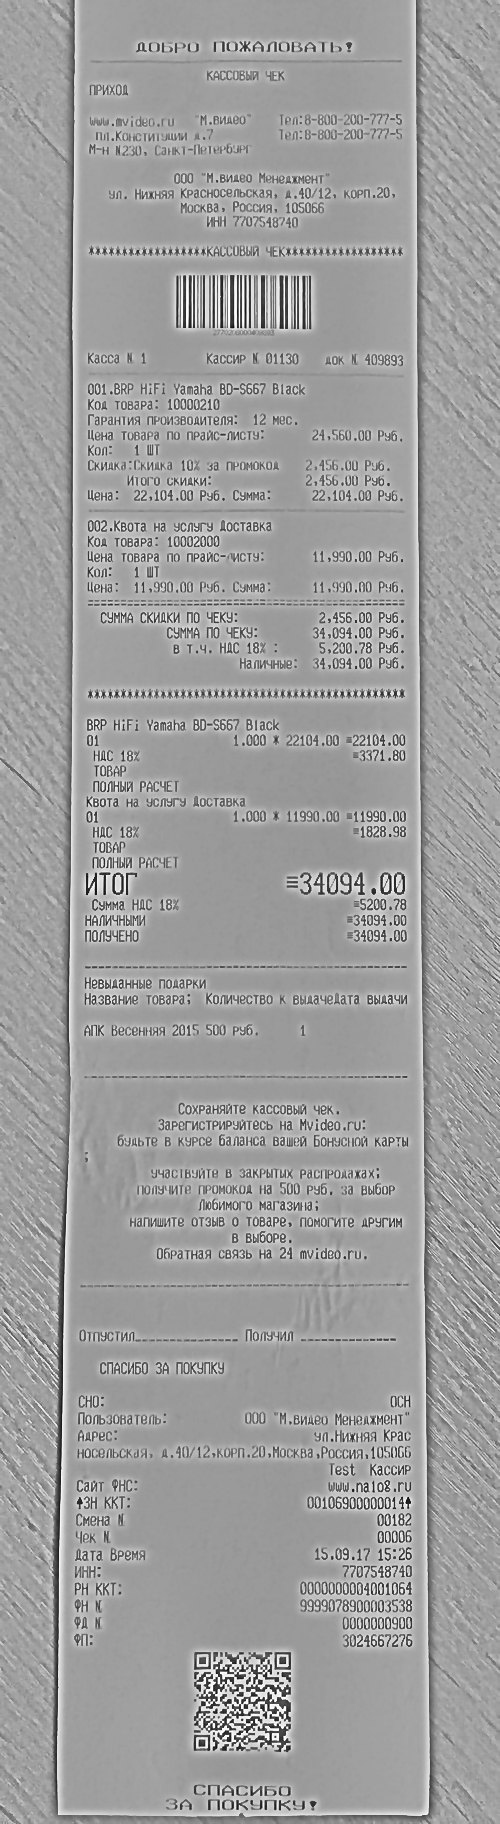
Продавец: ООО "М.Видео Менеджмент"
ИНН: 7707548740
Товары: BRP HiFi Yamaha BD-S667 Black; Квота на услугу Доставка
Количество: 1.000; 1.000
Цена: 22104.00; 11990.00
Сумма: 22104.00; 11990.00
Итого: 34094.00